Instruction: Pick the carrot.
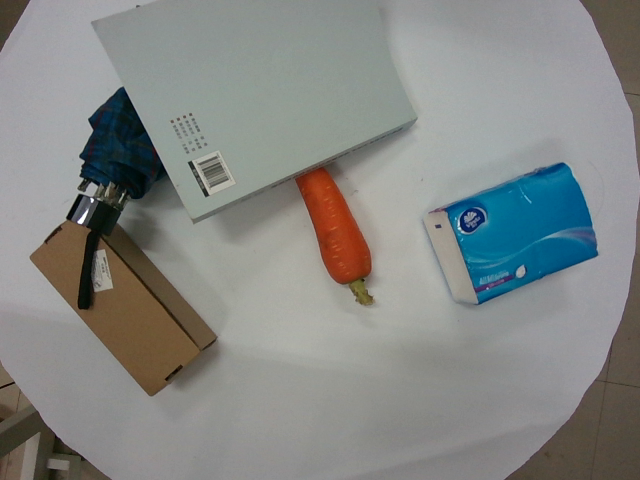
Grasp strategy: vertical